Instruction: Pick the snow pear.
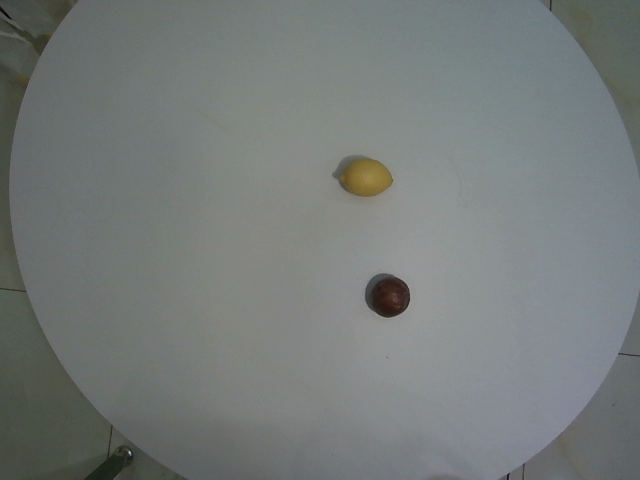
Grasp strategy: vertical